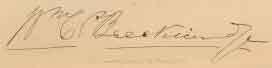
Signature of: william campbell preston breckinridge